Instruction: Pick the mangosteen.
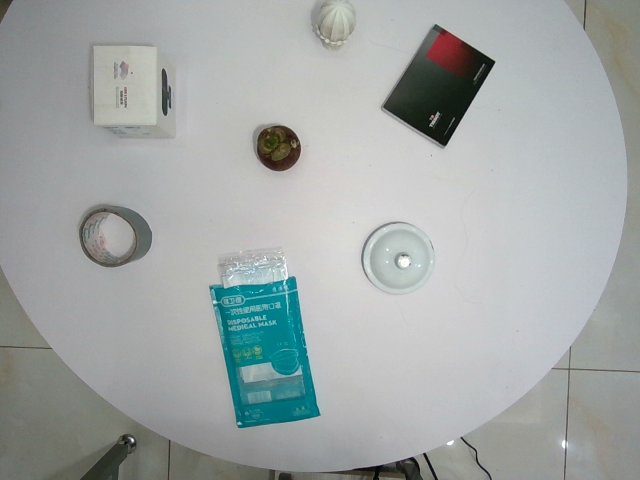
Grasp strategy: vertical